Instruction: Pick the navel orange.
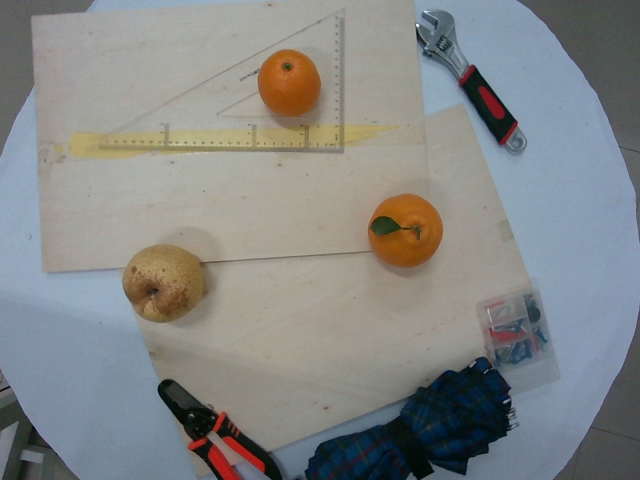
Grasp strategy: vertical